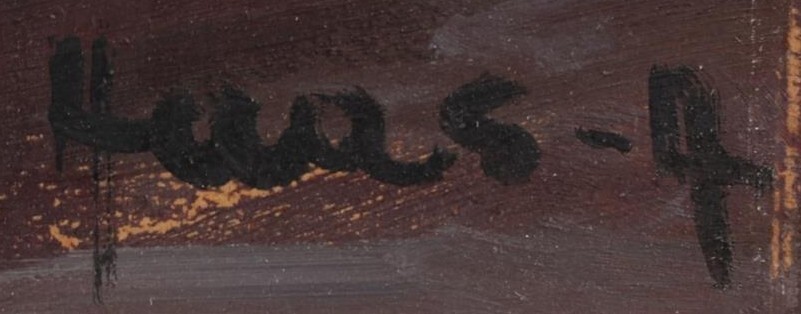
Signature of: leo haas